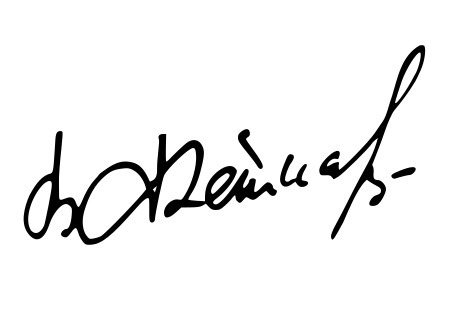
Signature of: viacheslav fetisov